Question: Explain the disease:
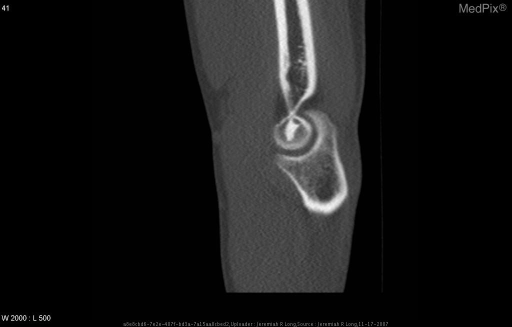
Answer: The disease is discussed as: Etiology of enostosis is unknown.  Usually it is an asymptomatic lesion that is incidentally found but may become dynamic and change (ie. appear, disappear, grow, diminish in size).  In its dynamic phase, it can produce increased uptake of radionuclide on bone scan.  It may occur in any bone but the most frequently in the pelvic bones, the proximal femur, and the ribs. Histologic examination shows circumscribed foci of compact bone in the  spongiosa.

Radiologic findings:  1.  single or multiple intraosseous sclerotic areas  2.  alignment along the long axis of the trabecular architecture  3.  homogeneous  4.  usually negative bone scan (see above)

Clinical Manifestations:  Usually asymptomatic

Differential Diagnosis:  1.  enostosis, bone island  2.  osteoblastic bone metastasis (should show uptake on bone scan; often multiple lesions) 3. fibrous dysplasia  4. liposclerosing myxofibrous tumor (a benign lesion, frequently located at the femoral neck) 5. sclerosing hemangioma of bone

Treatment: 	no treatment necessary